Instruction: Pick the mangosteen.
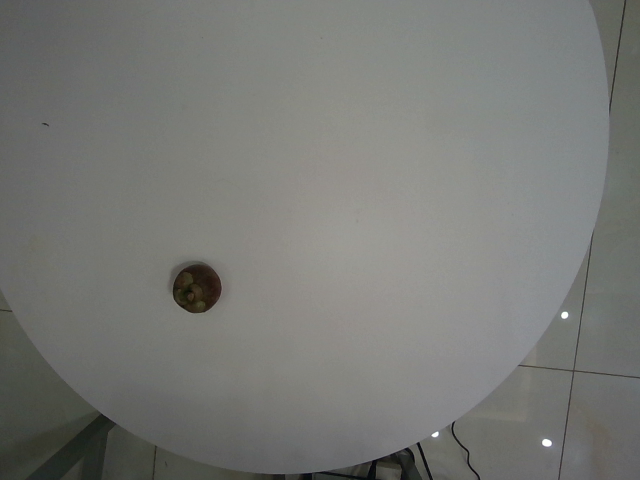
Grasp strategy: vertical